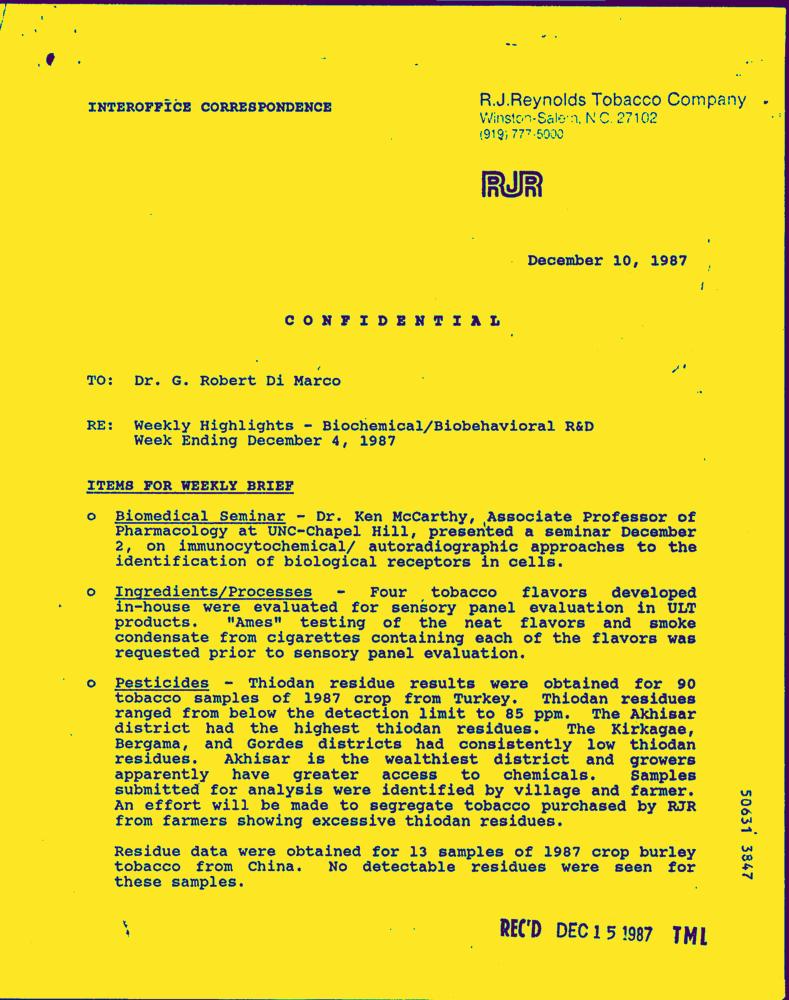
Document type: Letter-Doc